Question: Describe the condition in detail:
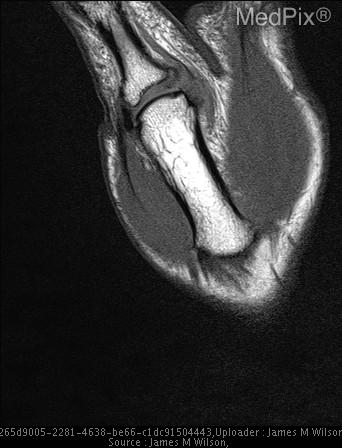
Answer: The disease is discussed as: Ulnar collateral ligament tears, also known as UCL rupture or gamekeeper's thumb, involves disruption of the UCL of the first metacarpophalangeal joint; it is often associated with proximal phalanx base fracture.  The majority of the ruptures occur distally.  Stener's lesion accounts for 50% of the complete tears and frequently found in skiers.

The mechanism involves forced abduction of the thumb causing hyperextension of the UCL.  Displacement of the UCL proximal and superficial to the adductor pollicis aponeurosis is the Stener's lesion.  An avulsed bone fragment or volar subluxation may also be seen.  Localized joint pain is the common complaint.

Classified as partial or complete tears (types I-III).

MRI: T1-weighted or T2*-weighted coronal images show edema, thickening, disruption, displacement, or entrapment of the UCL, with the key sign being discontinuity of the UCL to the proximal phalanx.  With the Stener's lesion, other findings may be: retracted mass of UCL, UCL trapped superficially or intersecting the adductor aponeurosis, gross displacement of the UCL medial to the aponeurosis, or "yo-yo on a string" appearance of a retracted and balled up UCL.

UCL tears and Stener's lesions require coronal images through the first metacarpophalangeal joint acquired parallel to the plane of the collateral ligaments.

Retracted UCL is seen with folded or horizontally directed fibers in Stener's lesion, which is defined by entrapment of the UCL by adductor pollicis aponeurosis.